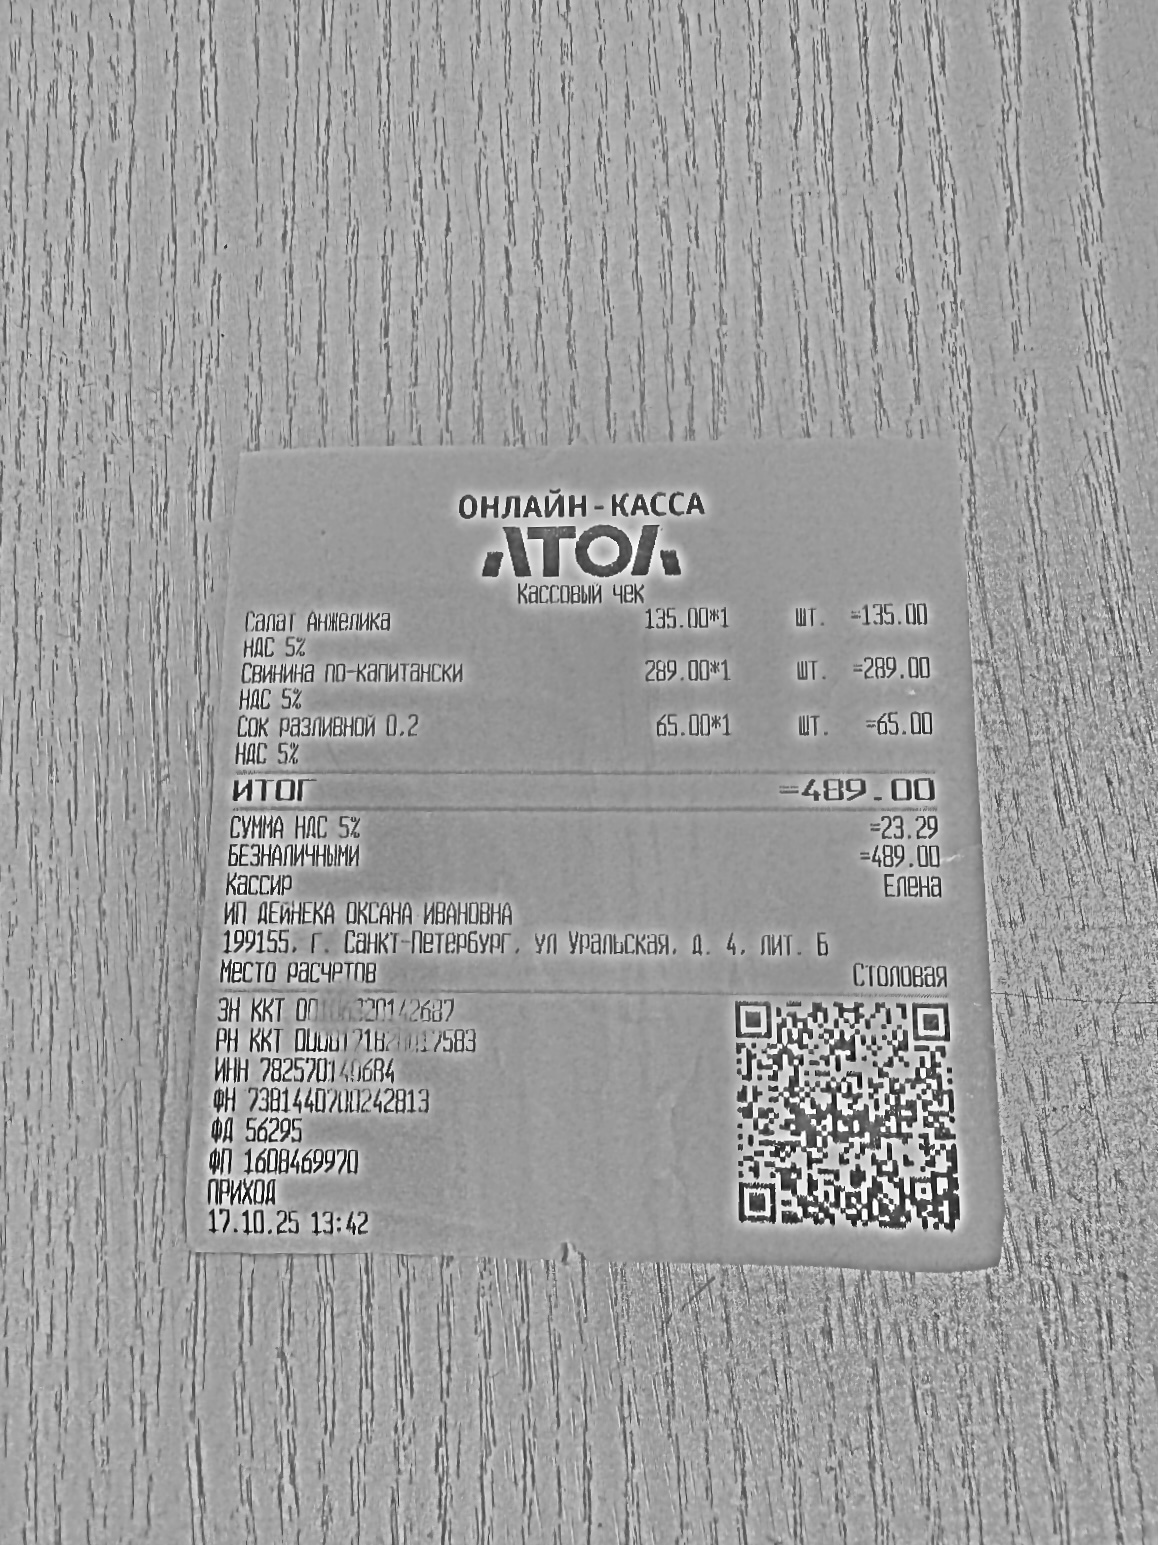
Продавец: ИП ДЕЙНЕКА ОКСАНА ИВАНОВНА
ИНН: 782570140684
Дата: 17.10.25
Товары: 1 Салат Анжелика; 1 Свинина по-капитански; 1 Сок разливной 0.2
Количество: 1; 1; 1
Цена: 135.00; 289.00; 65.00
Сумма: 135.00; 289.00; 65.00
Итого: 489.00